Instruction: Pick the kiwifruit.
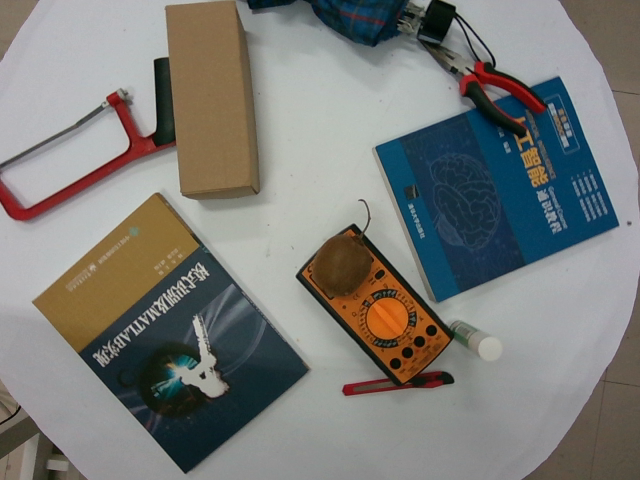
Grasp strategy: vertical